Question: What is the main concern?
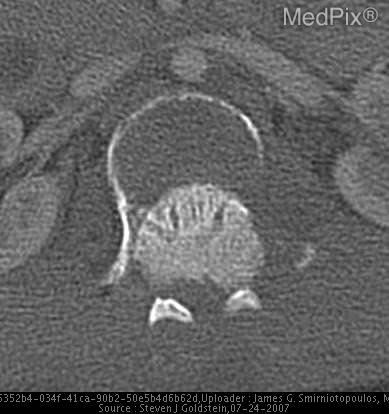
Answer: The findings suggest •  CT:
- Fracture dislocation of spine at T12/L1

•  MRI:
- (Post-reduction)  Spinal cord transection with intraaxial hemorrhage and spinal cord edema. CT  shows two vertebral bodies, one far anterior, due to spinal column dislocation at the T12/L1 level.. The patient might have a history of 8 year old boy in MVA.  Patient was in back seat wearing seatbelt..